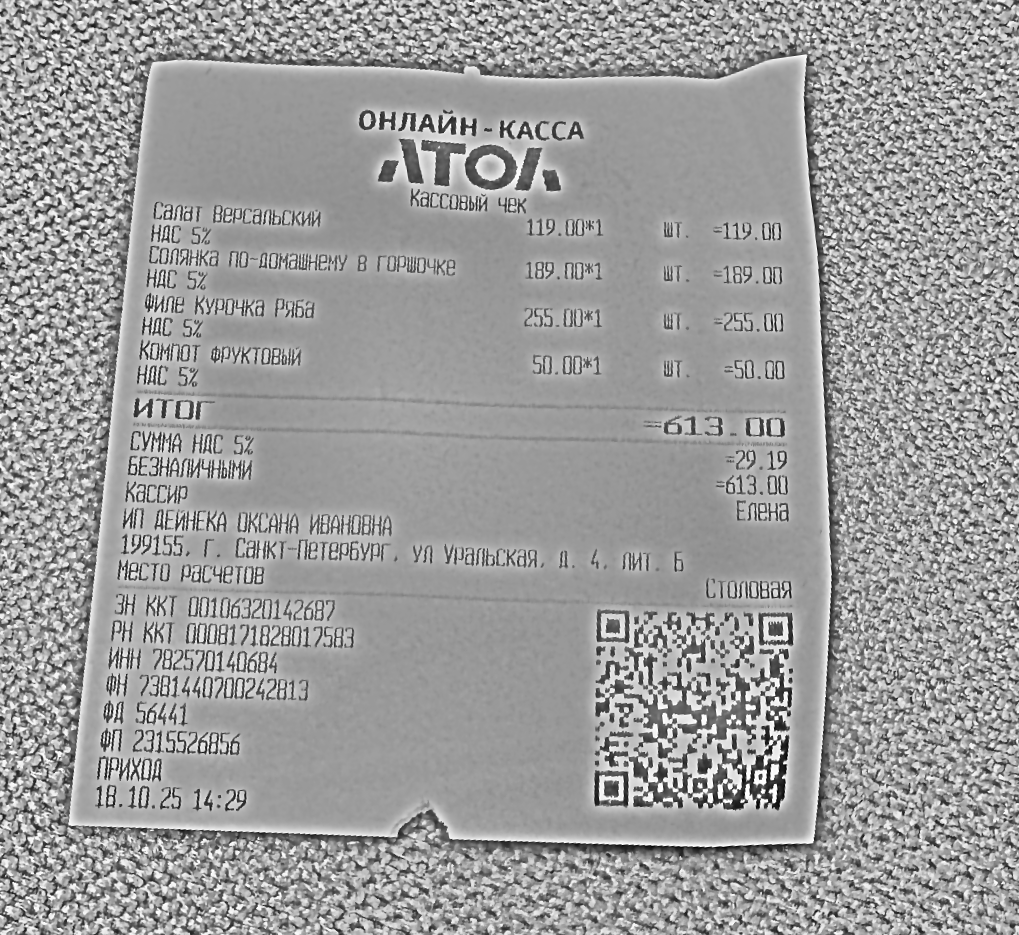
Продавец: ИП ДЕЙНЕКА ОКСАНА ИВАНОВНА
ИНН: 782570140684
Дата: 18.10.25 14:29
Товары: Салат версальский; Солянка по-домашнему в горшочке; Филе Курочка Ряба; Компот Фруктовый
Количество: 1; 1; 1; 1
Цена: 119.00; 189.00; 255.00; 50.00
Сумма: 119.00; 189.00; 255.00; 50.00
Итого: 613.00